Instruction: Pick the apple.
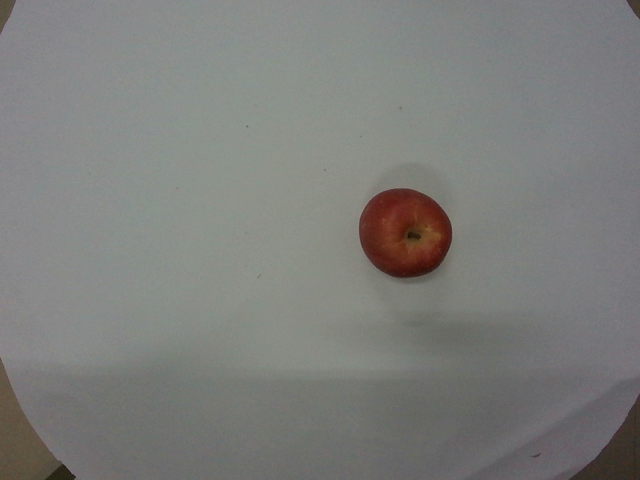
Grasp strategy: vertical